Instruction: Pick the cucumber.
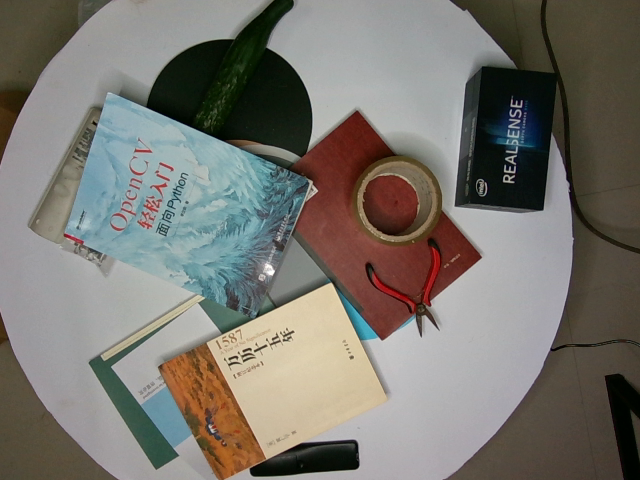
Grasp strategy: vertical